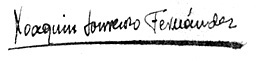
Signature of: xaquín lorenzo fernández